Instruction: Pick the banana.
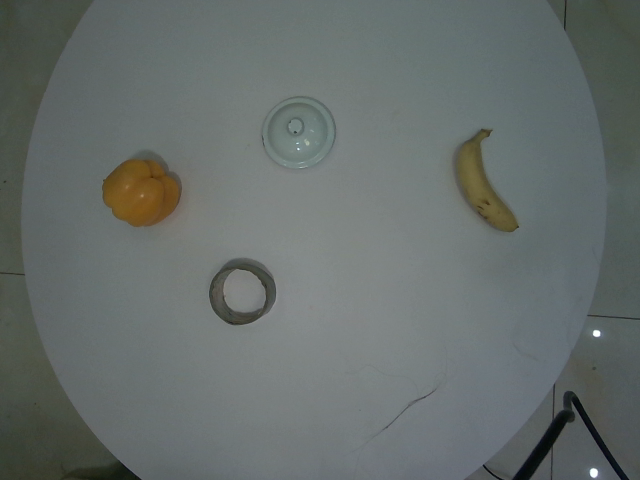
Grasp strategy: vertical